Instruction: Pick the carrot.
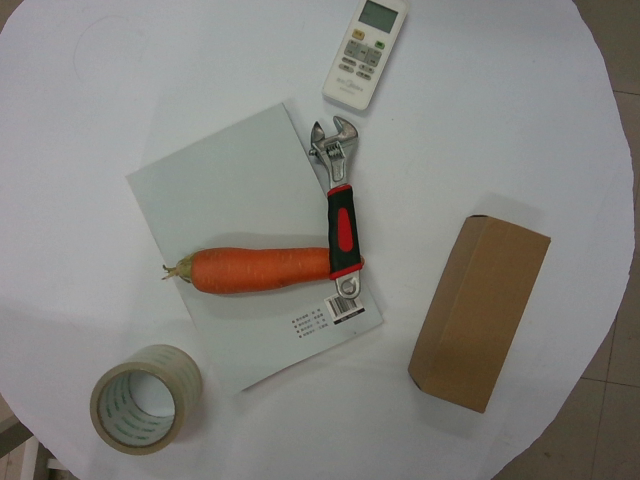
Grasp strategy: vertical